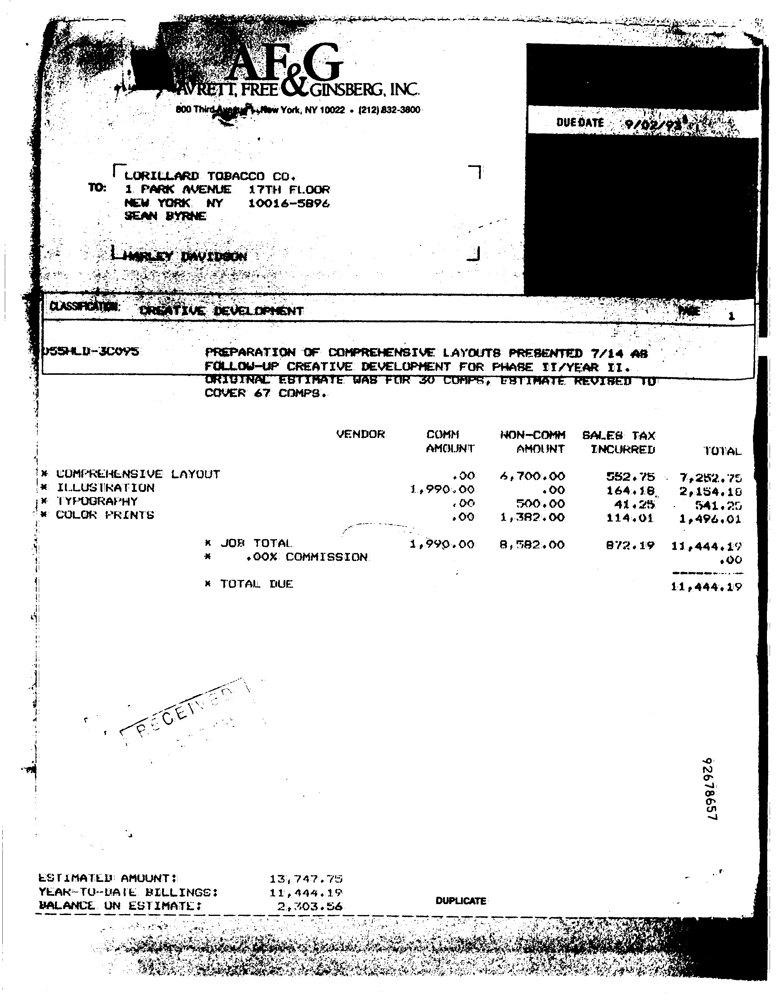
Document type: Invoice